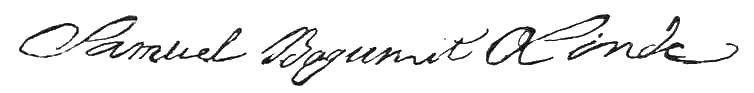
Signature of: samuel linde